Retrieve the amount in words, amount in figures, name of the payee, date on the cheque, and the bank name from the image.
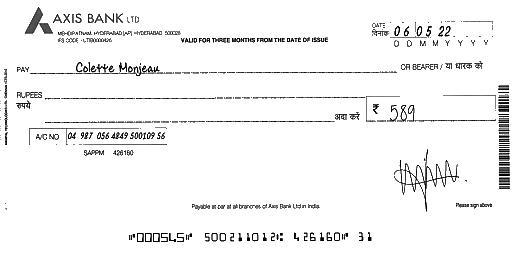
amt_in_words:
amt_in_figures: 589
payee_name: Colette Monjeau
bank_name: AXIS BANK
cheque_date: 06/05/22